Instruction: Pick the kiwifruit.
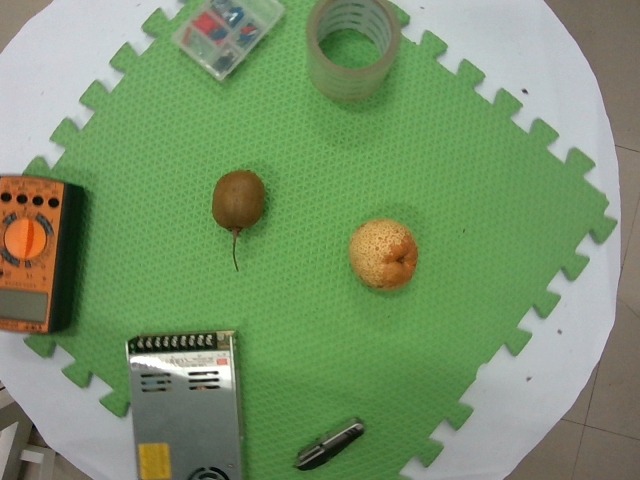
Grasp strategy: vertical